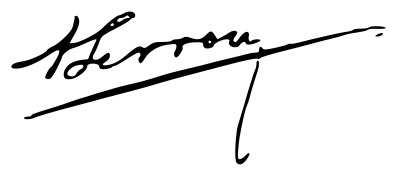
Signature of: alejandro lerroux